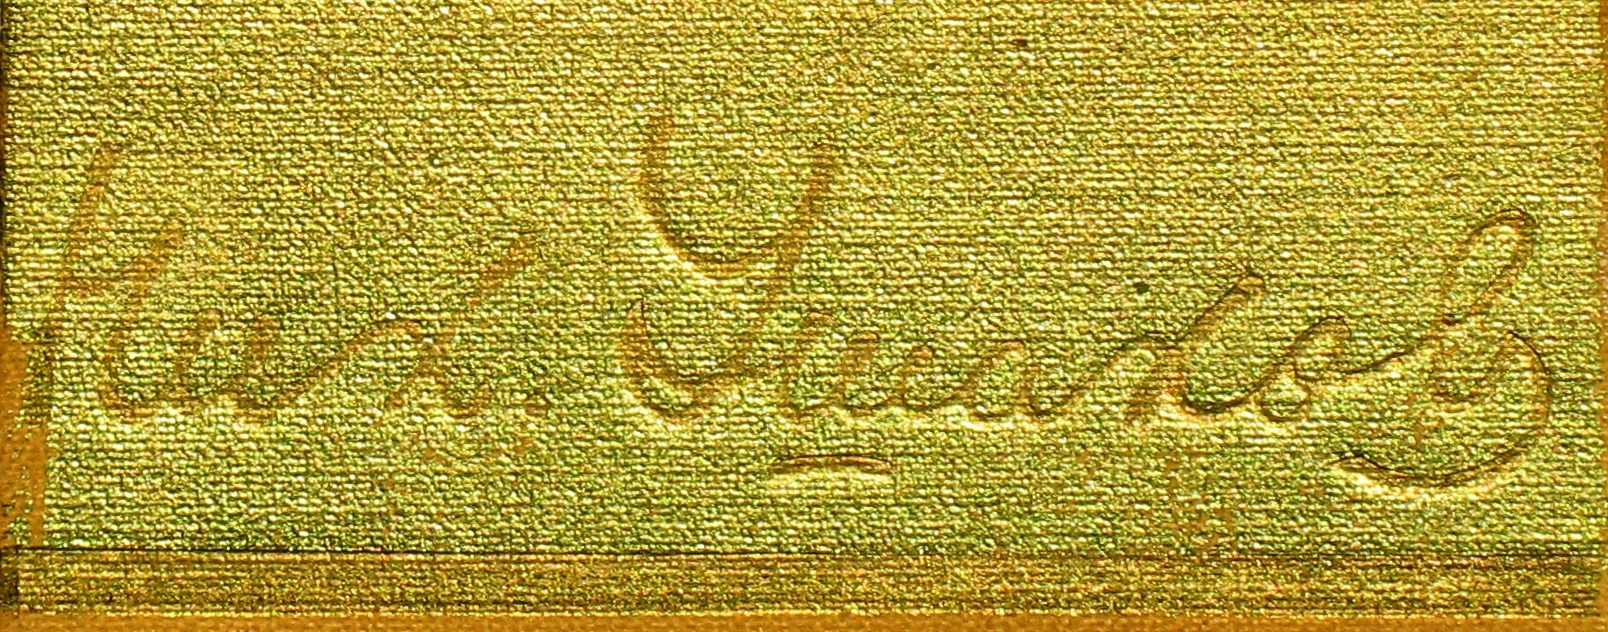
Signature of: nikolaĭ ushakov